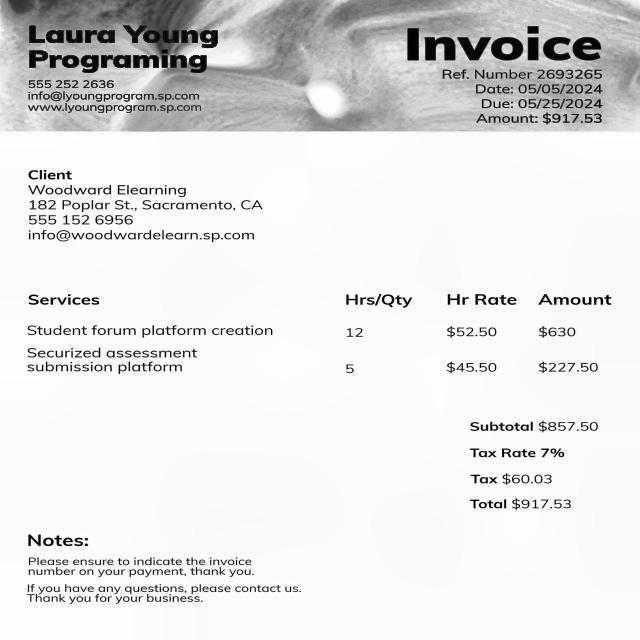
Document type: Invoice